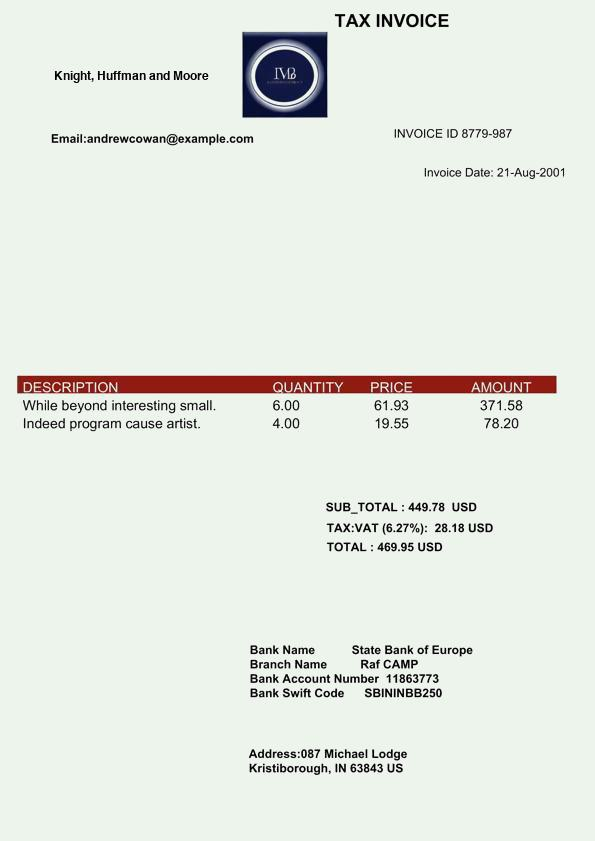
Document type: Invoice